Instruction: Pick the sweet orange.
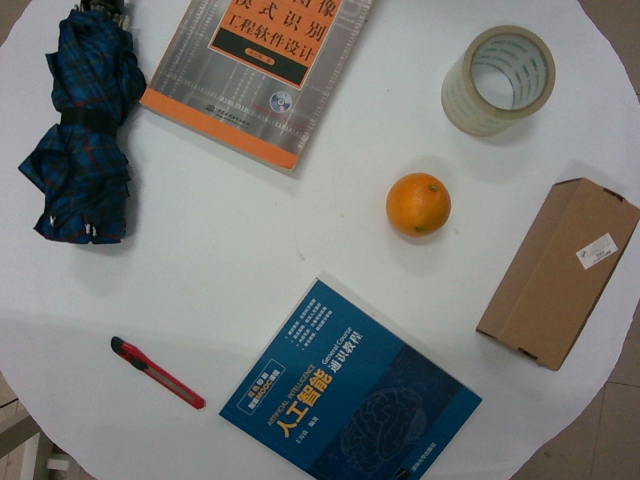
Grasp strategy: vertical